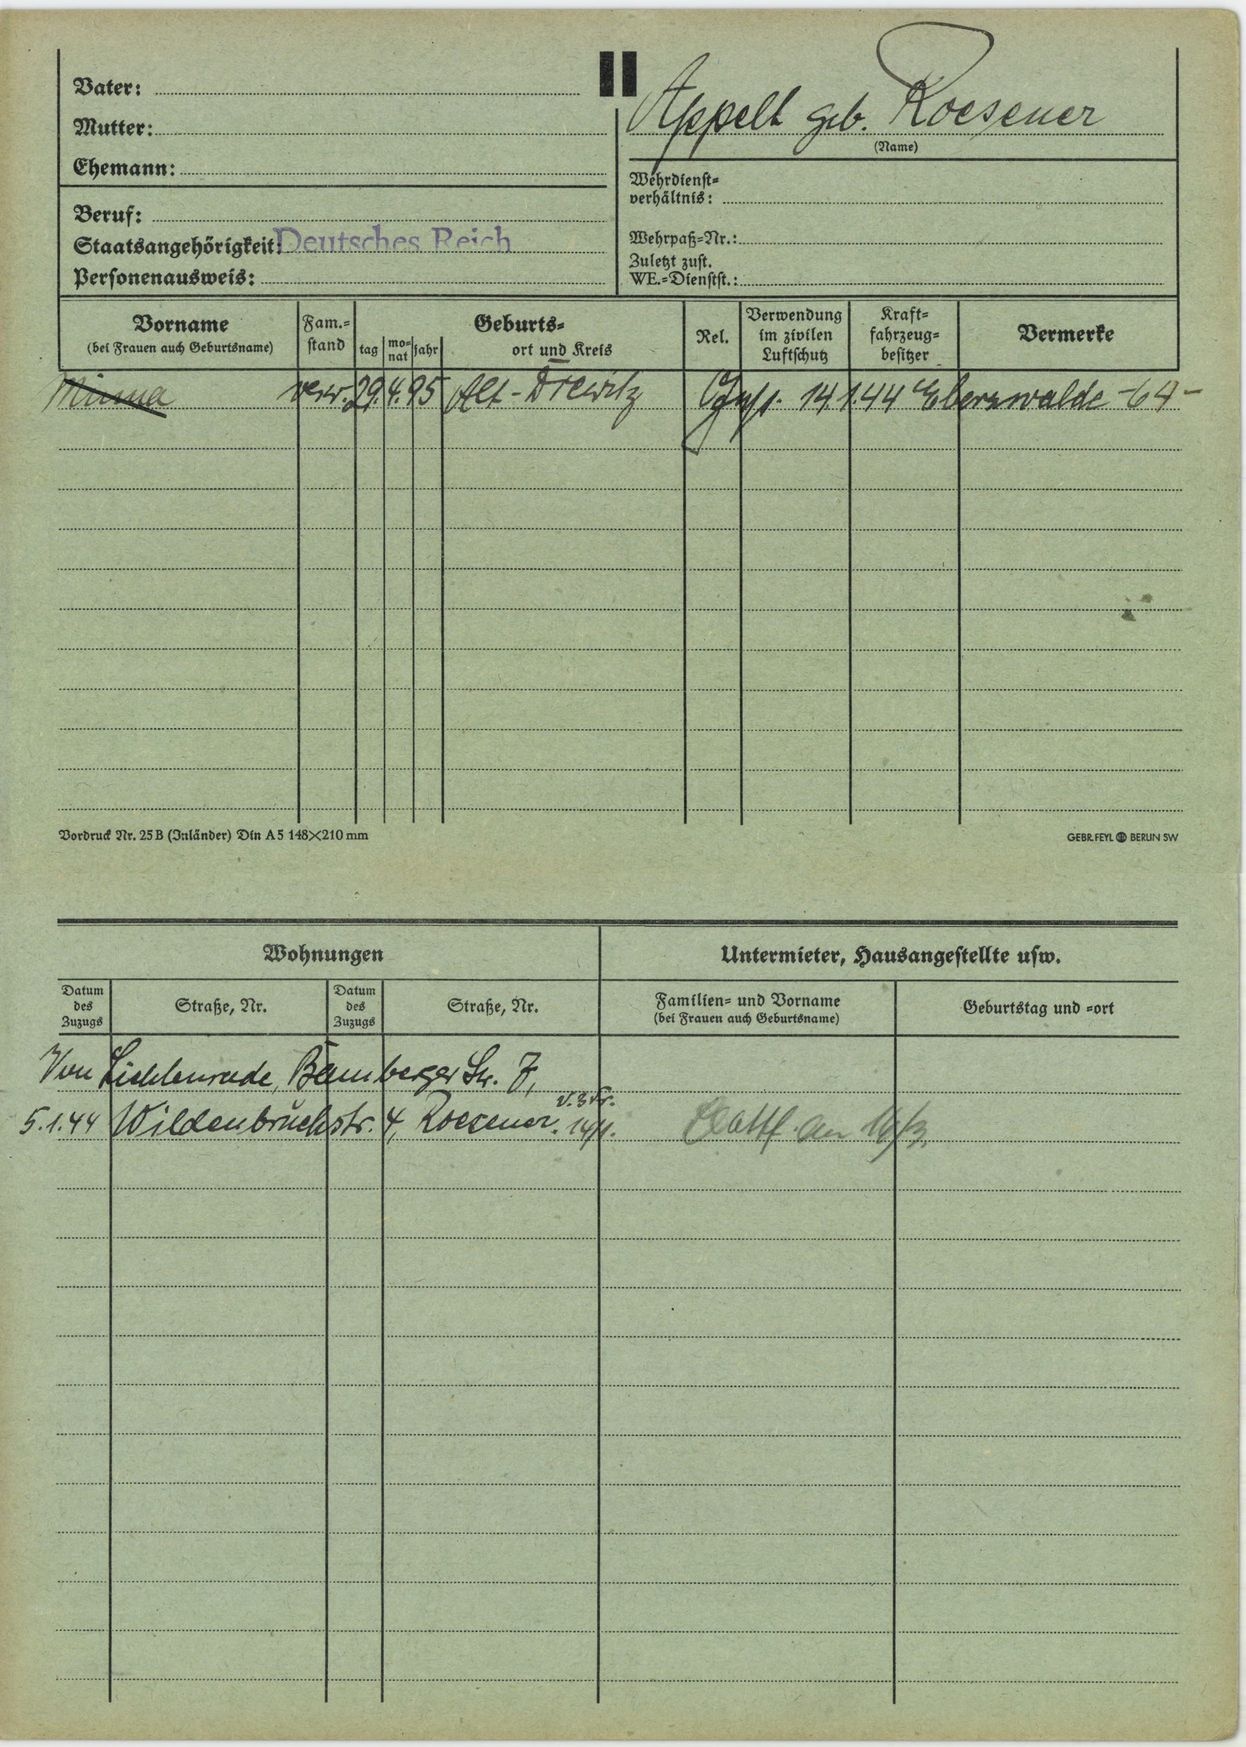
Appelt geb. Roesener